Question: What could the diagnosis suggest?
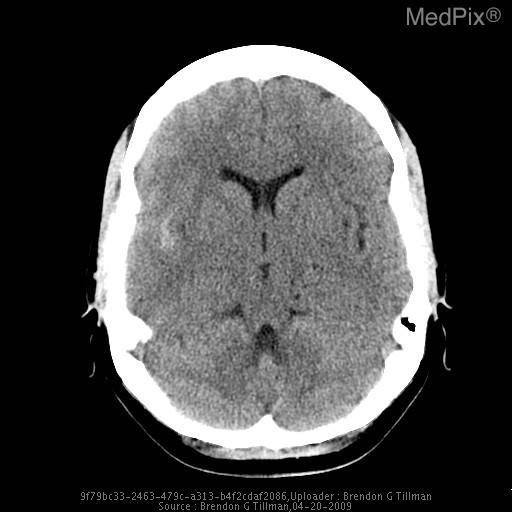
Answer: The possible diagnosis includes Postpartum Cerebral Angiopathy
Preeclampsia
Pseudoanyeurysm
Primary Cerebral Vasculitis
Other secondary Cerebral Vasculitis:
•  Polyarteritis nodosa
•  Giant cell arteritis
•  Takayasu’s arteritis
•  Wegener’s granulomatosis
•  SLE
•  RA
•  Behcet’s syndrome
•  Lyme Disease
•  Illicit drugs
           	cocaine
           	heroin
           	amphetamines
•  Sarcoidosis.